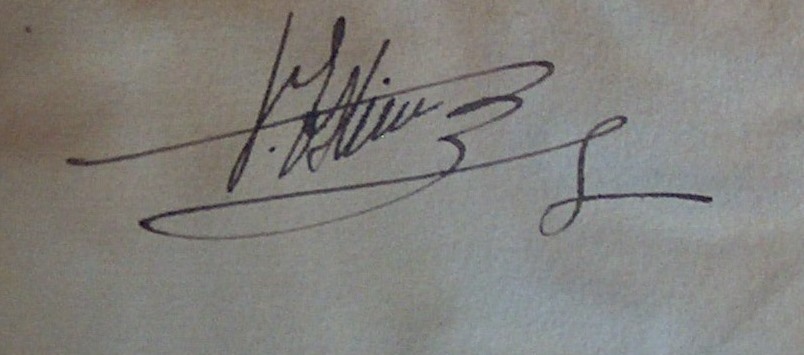
Signature of: prosper estieu